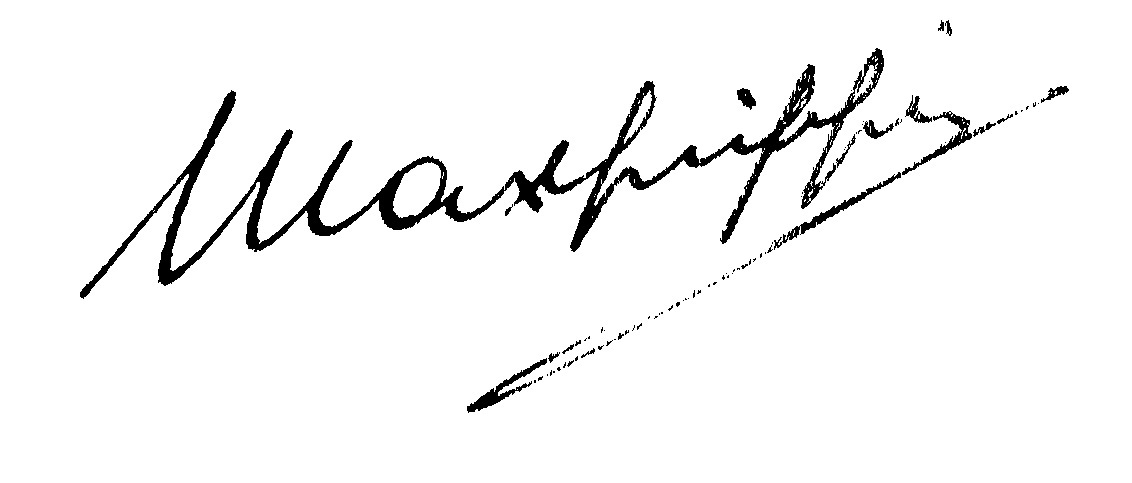
Signature of: max knipping